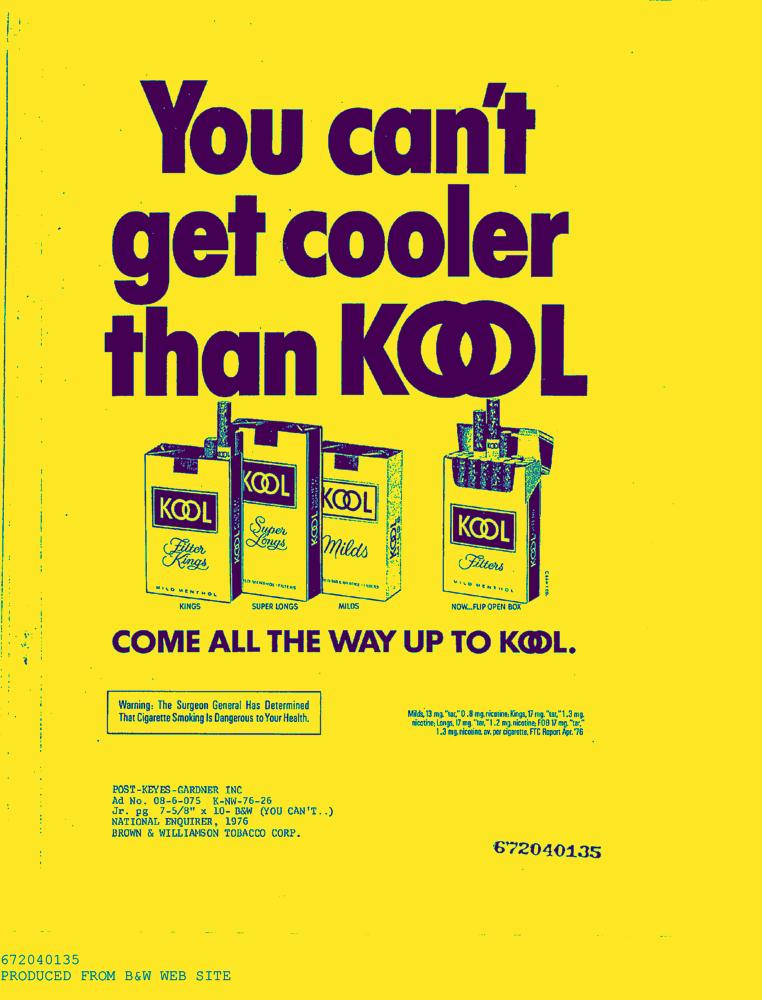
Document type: AD